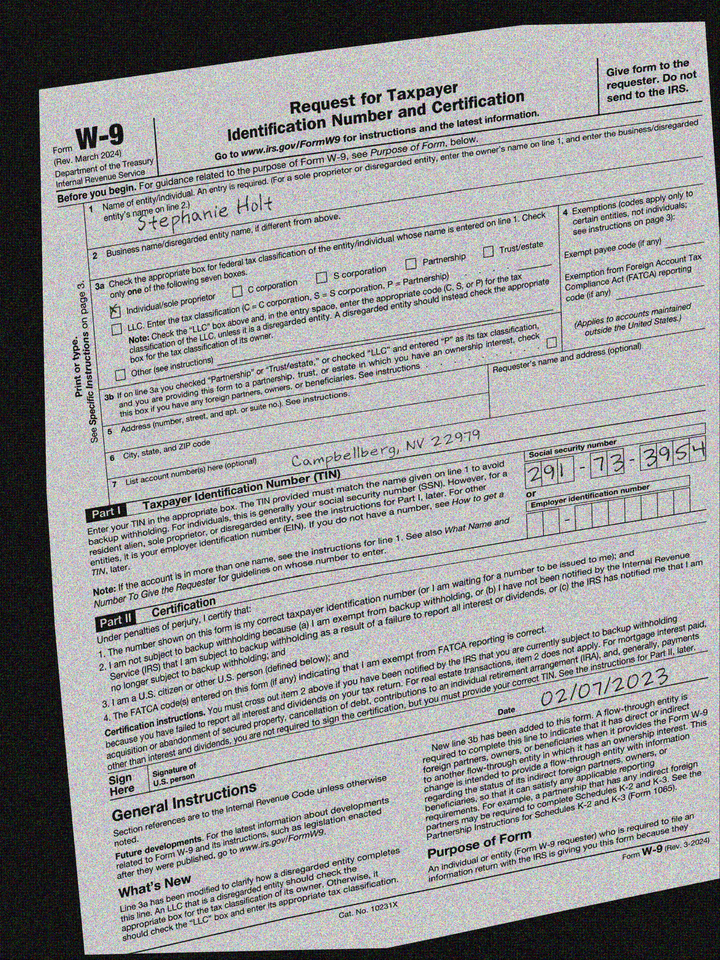
adr2: Campbellberg, NV 22979
cbx: yes
ssn: 291733954
enm: Stephanie Holt
sdt: 02/07/2023